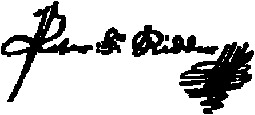
Signature of: peter hollander ridder